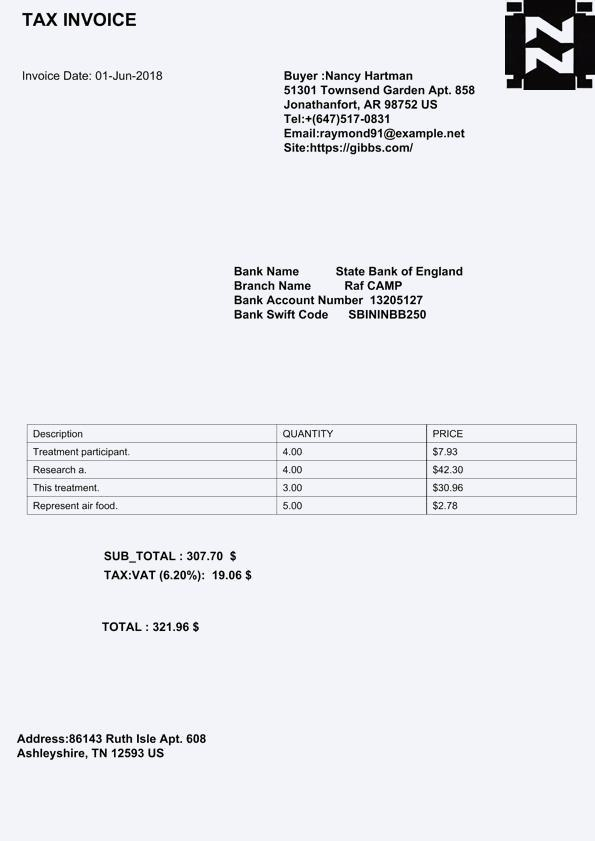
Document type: Invoice